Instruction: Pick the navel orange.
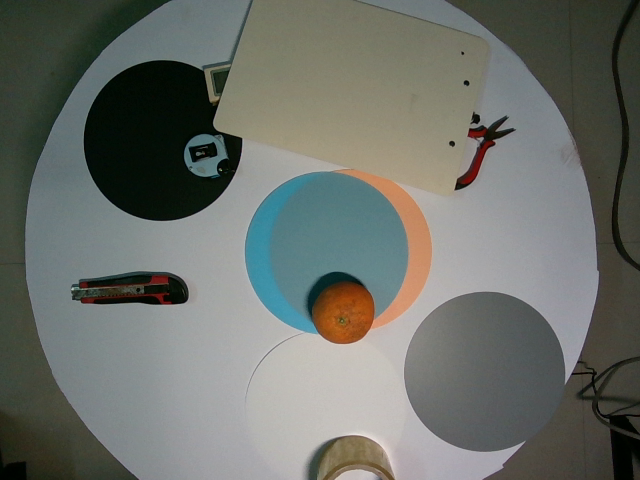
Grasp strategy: vertical